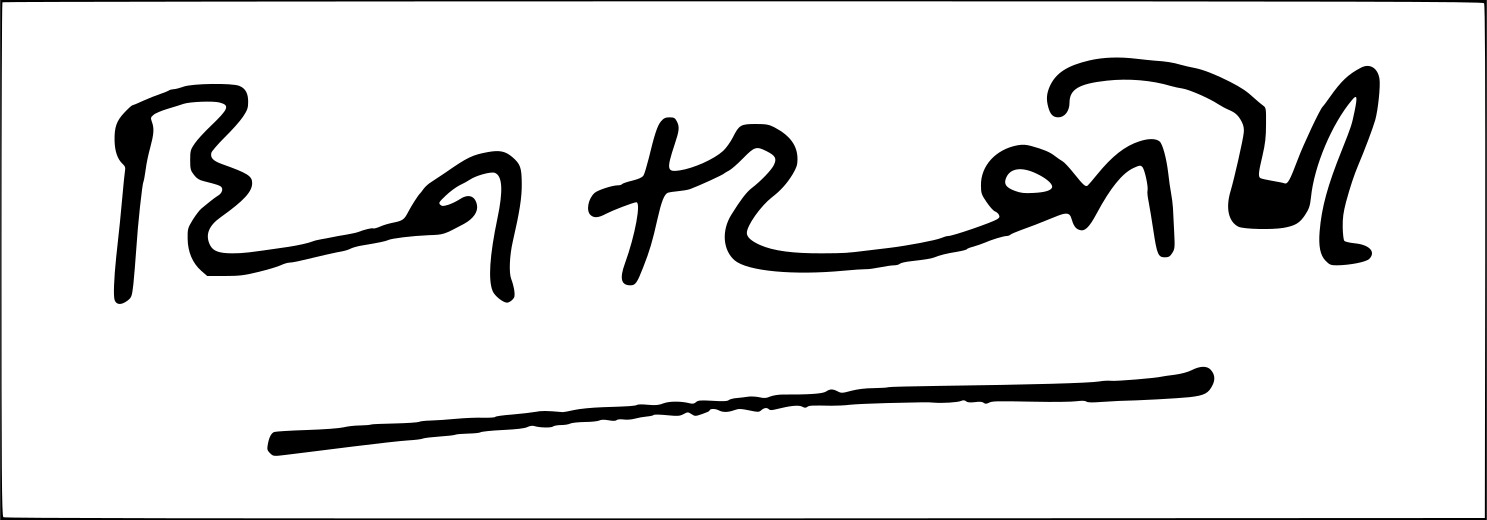
Signature of: dinkar joshi